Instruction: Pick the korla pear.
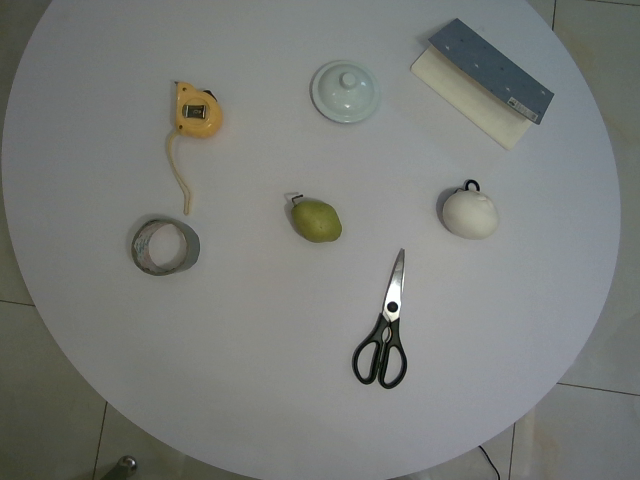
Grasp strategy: vertical